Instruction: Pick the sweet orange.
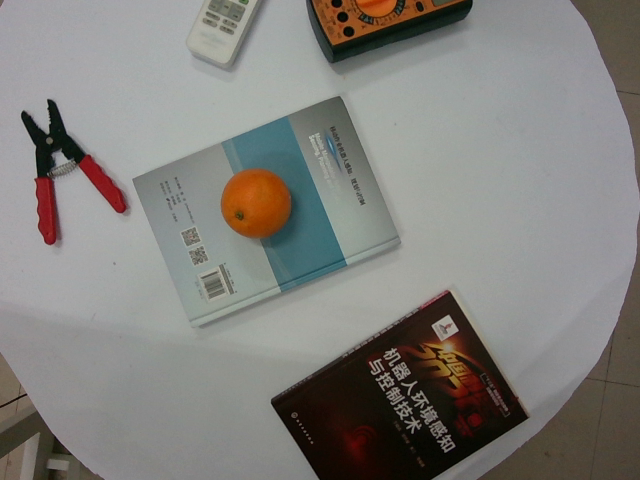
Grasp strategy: vertical